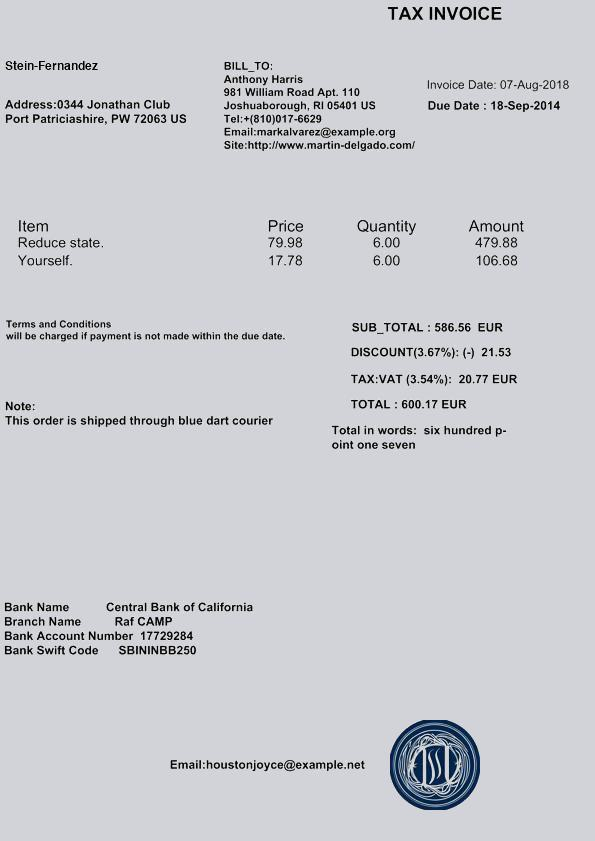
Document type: Invoice